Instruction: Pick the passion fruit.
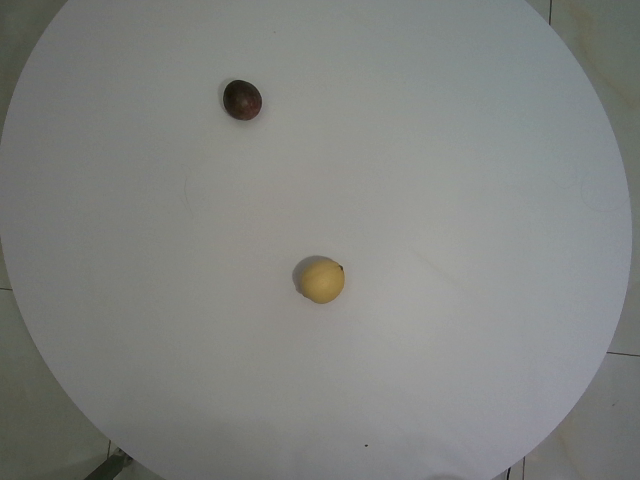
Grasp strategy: vertical